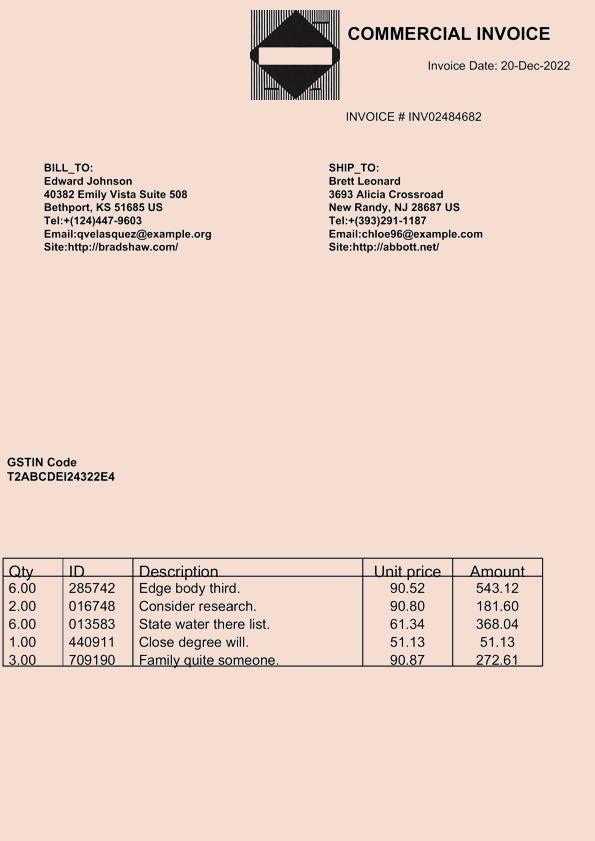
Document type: Invoice